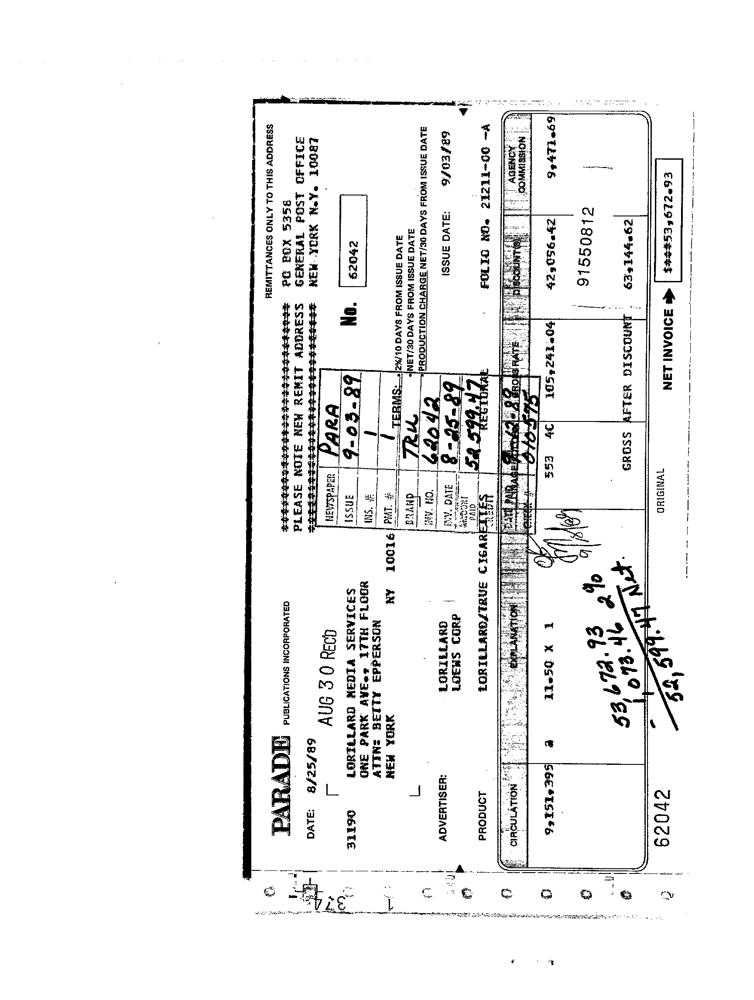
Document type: Invoice